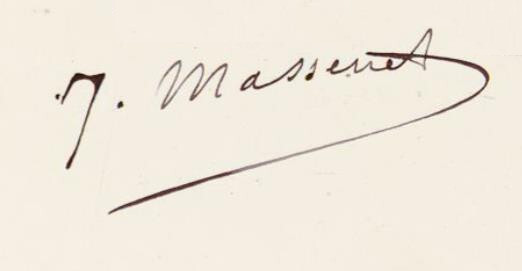
Signature of: jules massenet